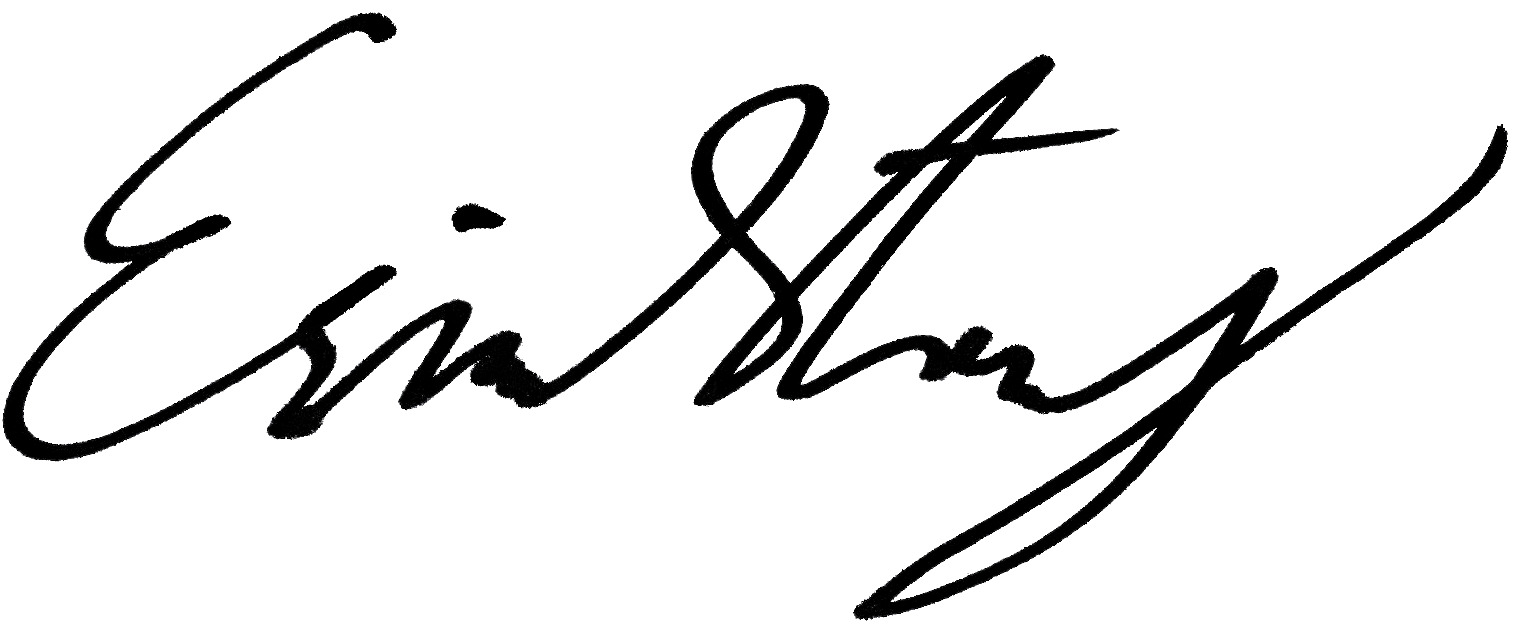
Signature of: eric stanley